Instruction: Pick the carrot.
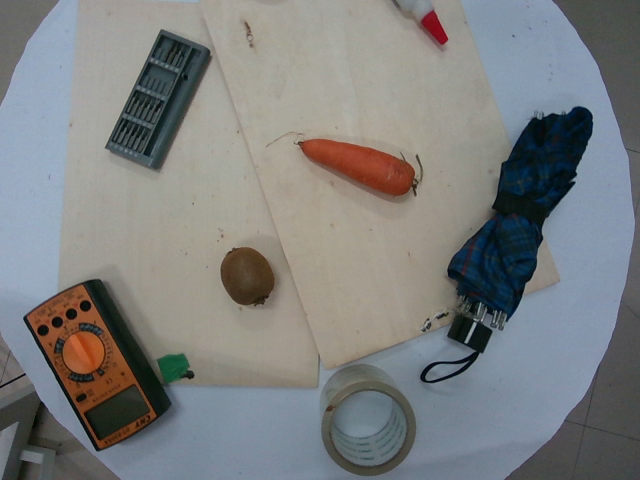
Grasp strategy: vertical